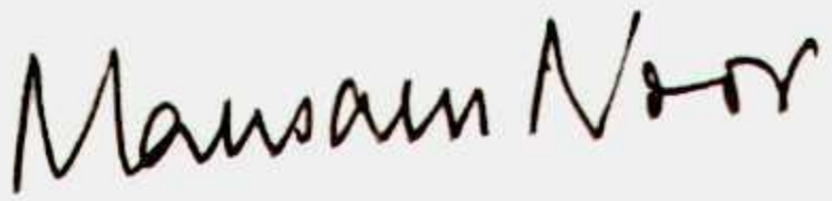
Signature of: mausam noor